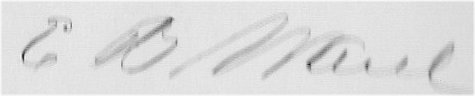
Signature of: eber brock ward